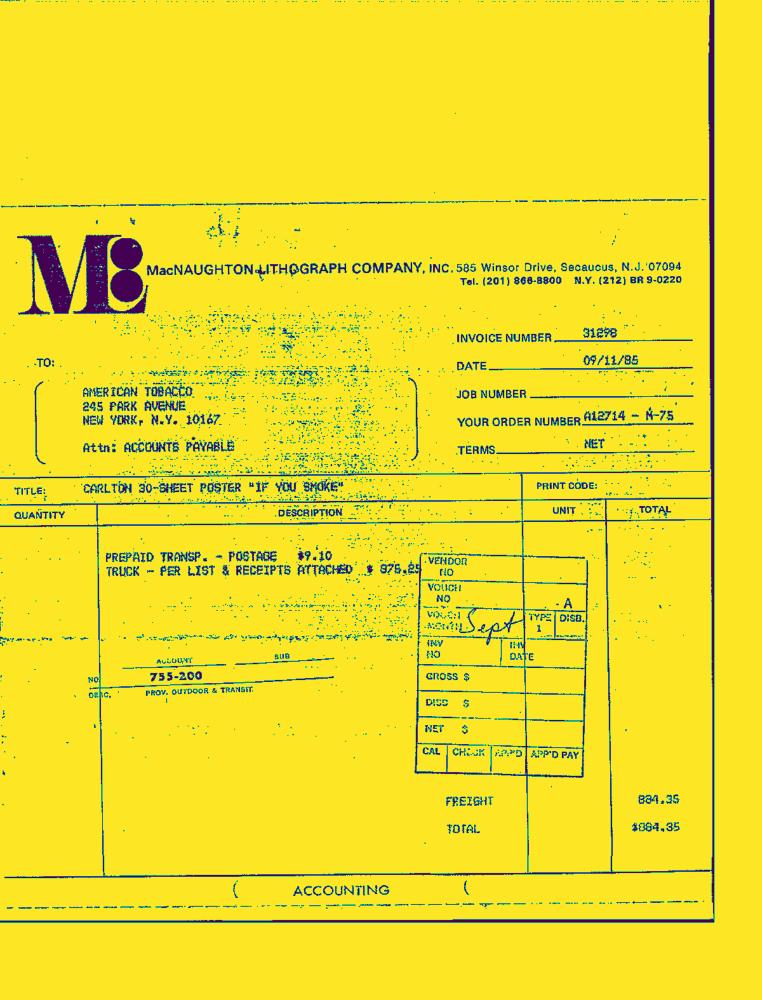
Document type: Invoice-Doc